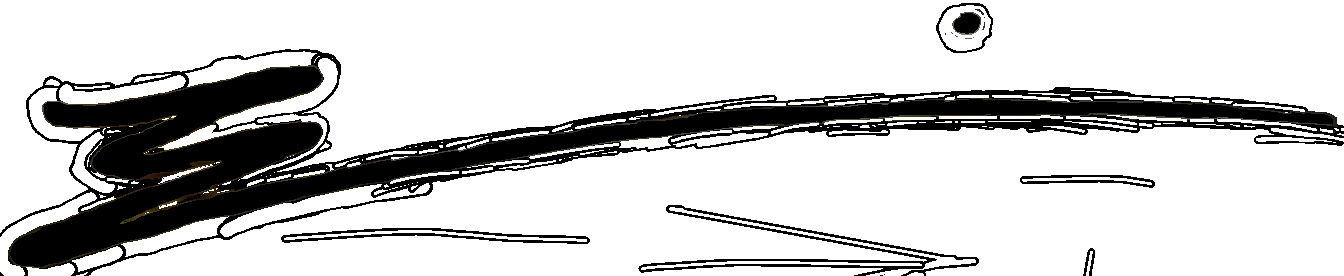
Signature of: ralph debbas